Question: What jurisdiction, city, or county is the document associated with?
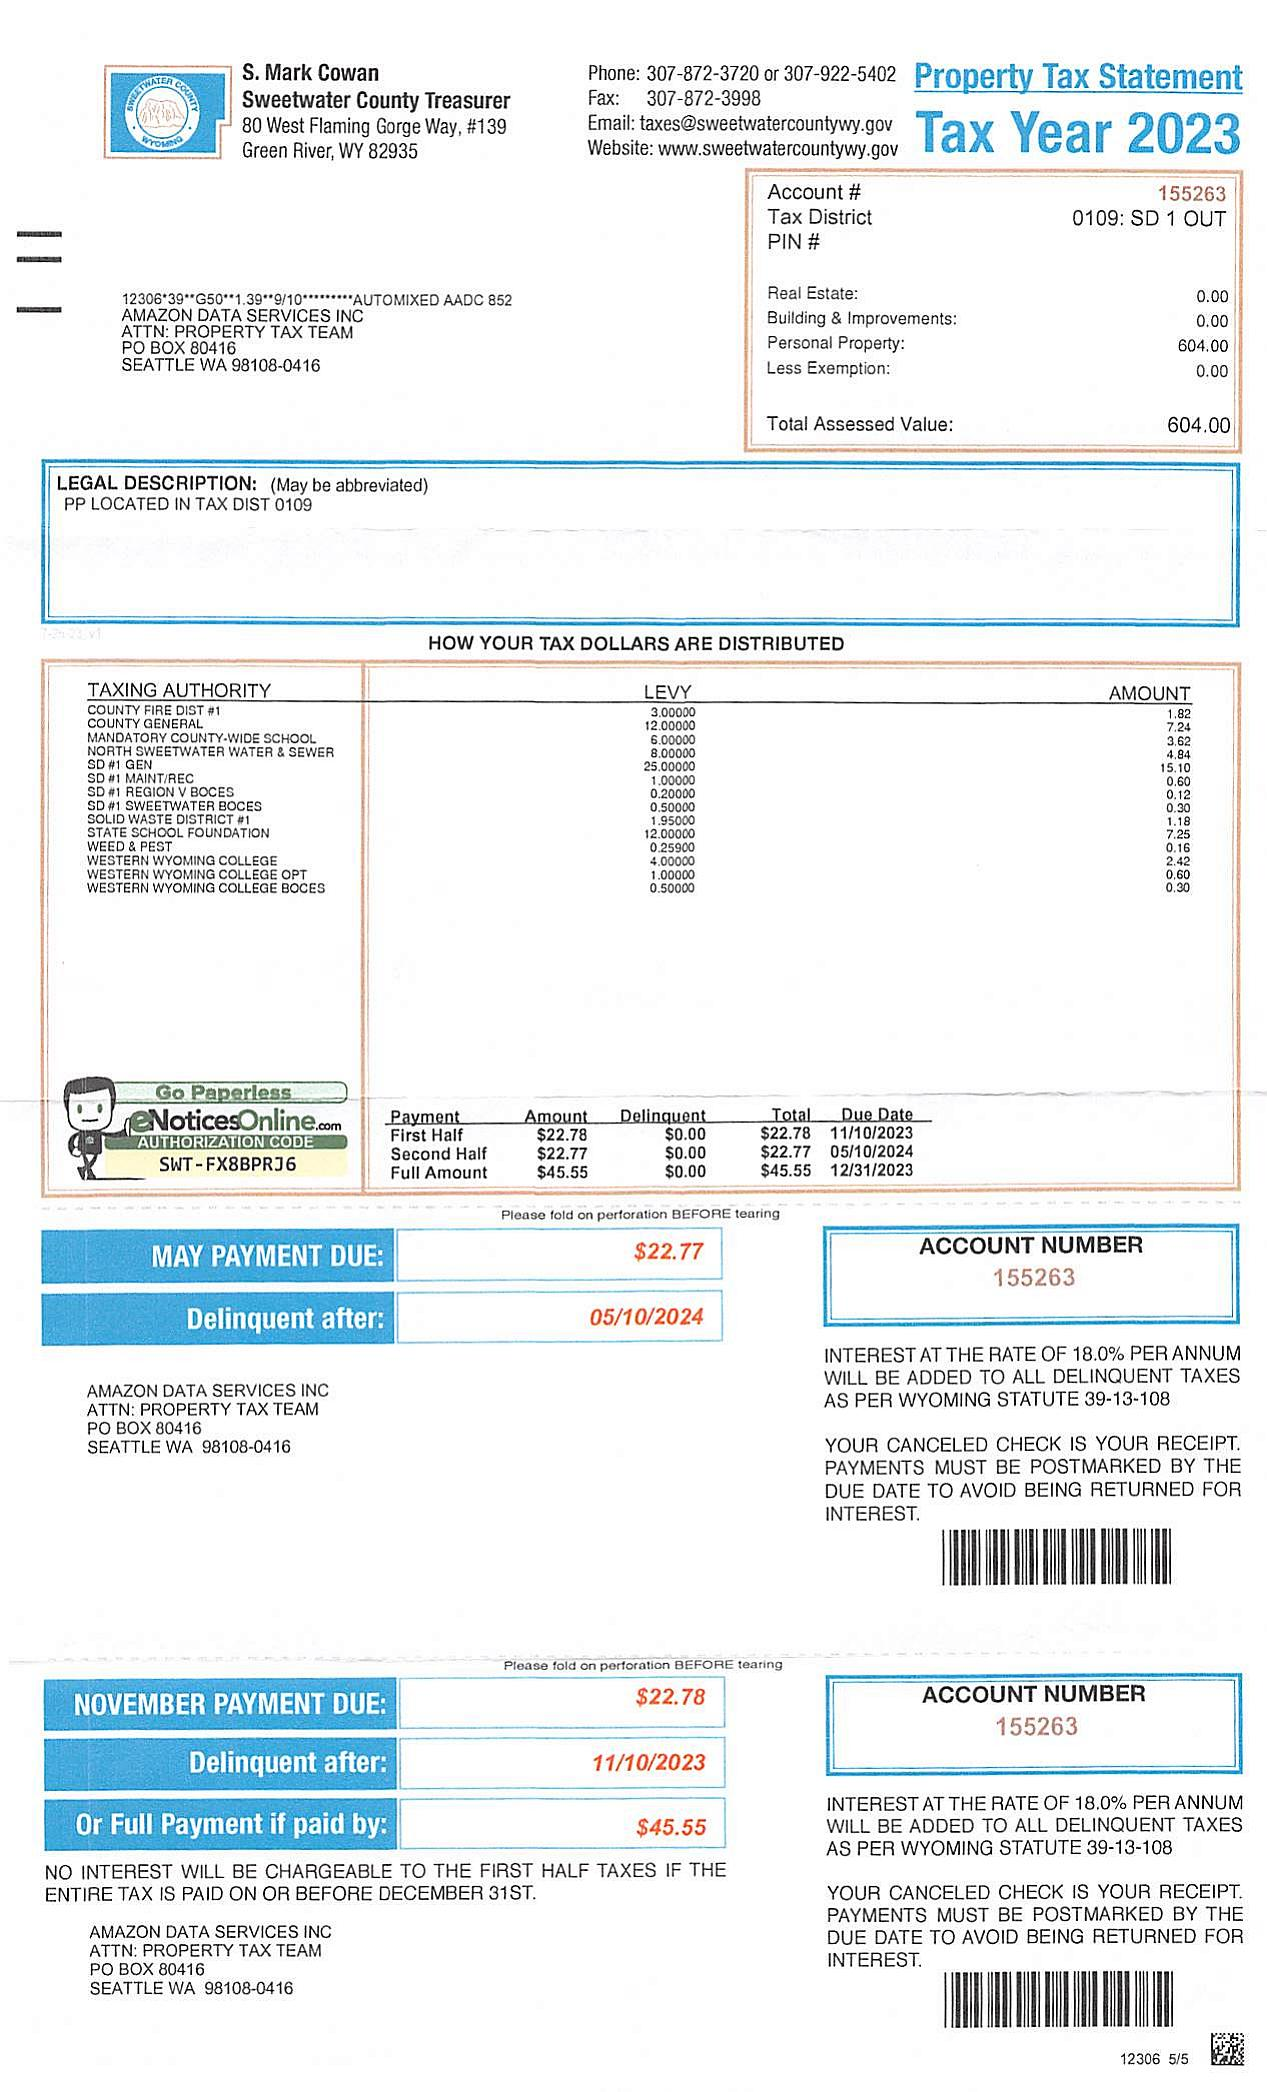
Answer: "Sweetwater County"